Question: What appears to be the issue?
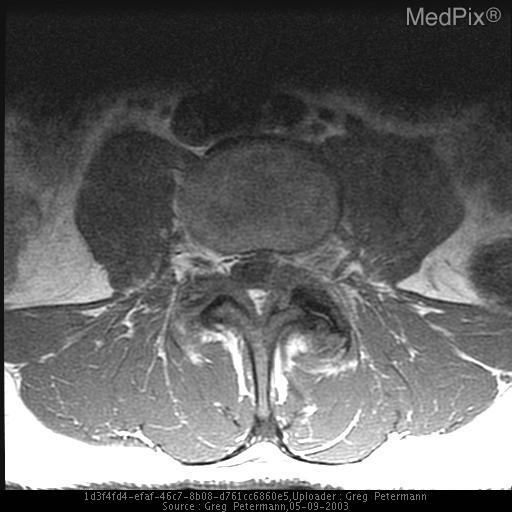
Answer: The findings suggest non enhancing cystic lesion, hypointense signal on T1 and hyperintense on T2 adjacent to a degenerative facet. multiple MRI images showing nonenhancing cystic mass adjacent to degenerative facets. The patient might have a history of back pain and left radicular sx.